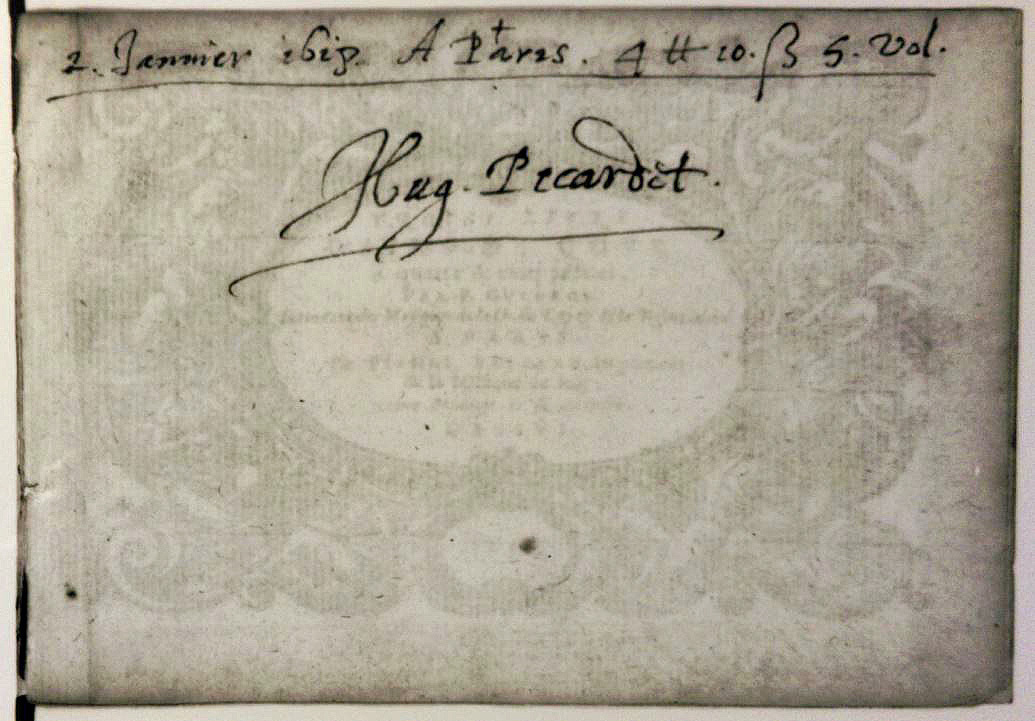
Signature of: hugues picardet